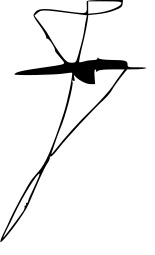
Signature of: adel ferdosipour